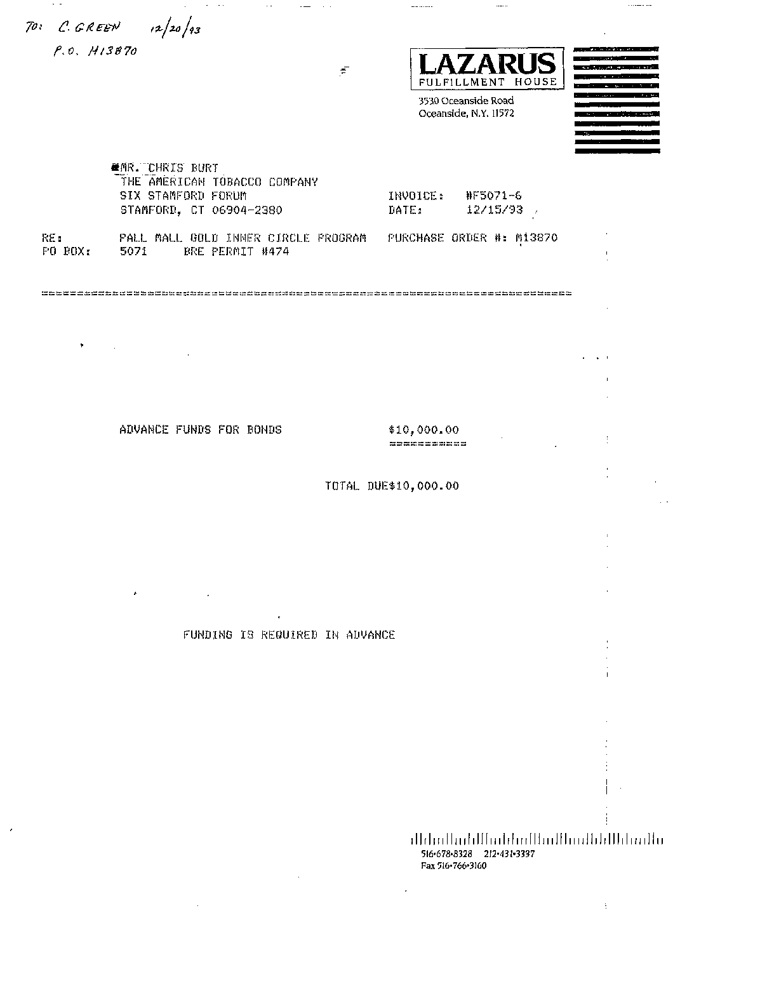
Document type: Invoice